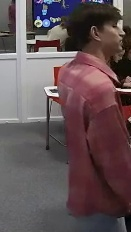
Транскрипция: we will watch and listen to it and then we will do this task to match the person, the sentences and the color.
Категория: Коммуникативные модальности
Подкатегория: Невербальное; Паравербальное
Описание действия: Учитель подходит к доске, переключаясь на разные слайды с будущими заданиями, указывая жестами на что ученикам нужно будет обратить свое внимание и выделяя паузами необходимую информацию.
Контекст и комментарии: 1. Контекст ДО: ученики выполнили групповое задание и стали слушать педагога, объясняющего их предстоящие действия. 2. Реакция ПОСЛЕ: ученики внимательно следят за действиями учителя на доске. 3. Педагогический смысл: действие было эффективно, так как поэтапное переключение между слайдами, с указанием на что обратить внимание, и стратегическое использование пауз между фразами позволяет учащимся обработать информацию «порциями», что особенно важно при восприятии устной инструкции.